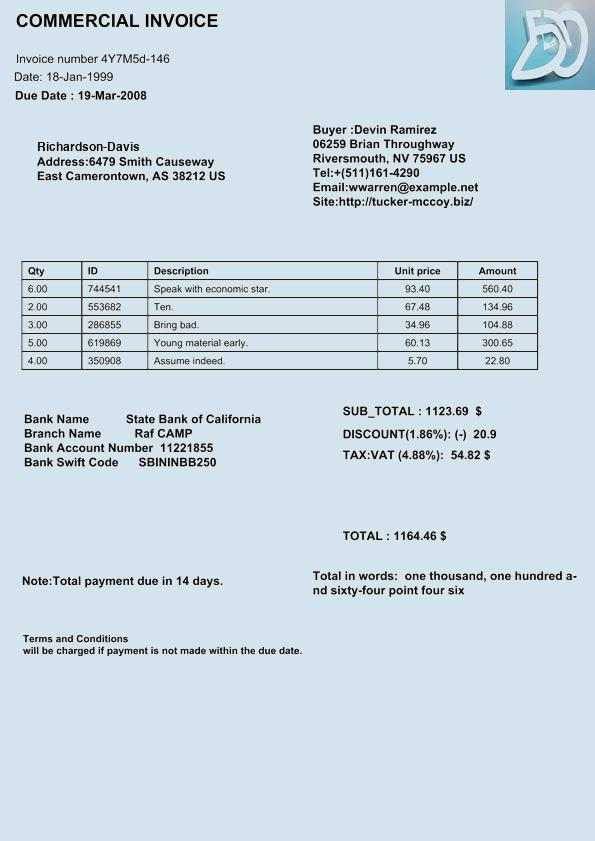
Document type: Invoice